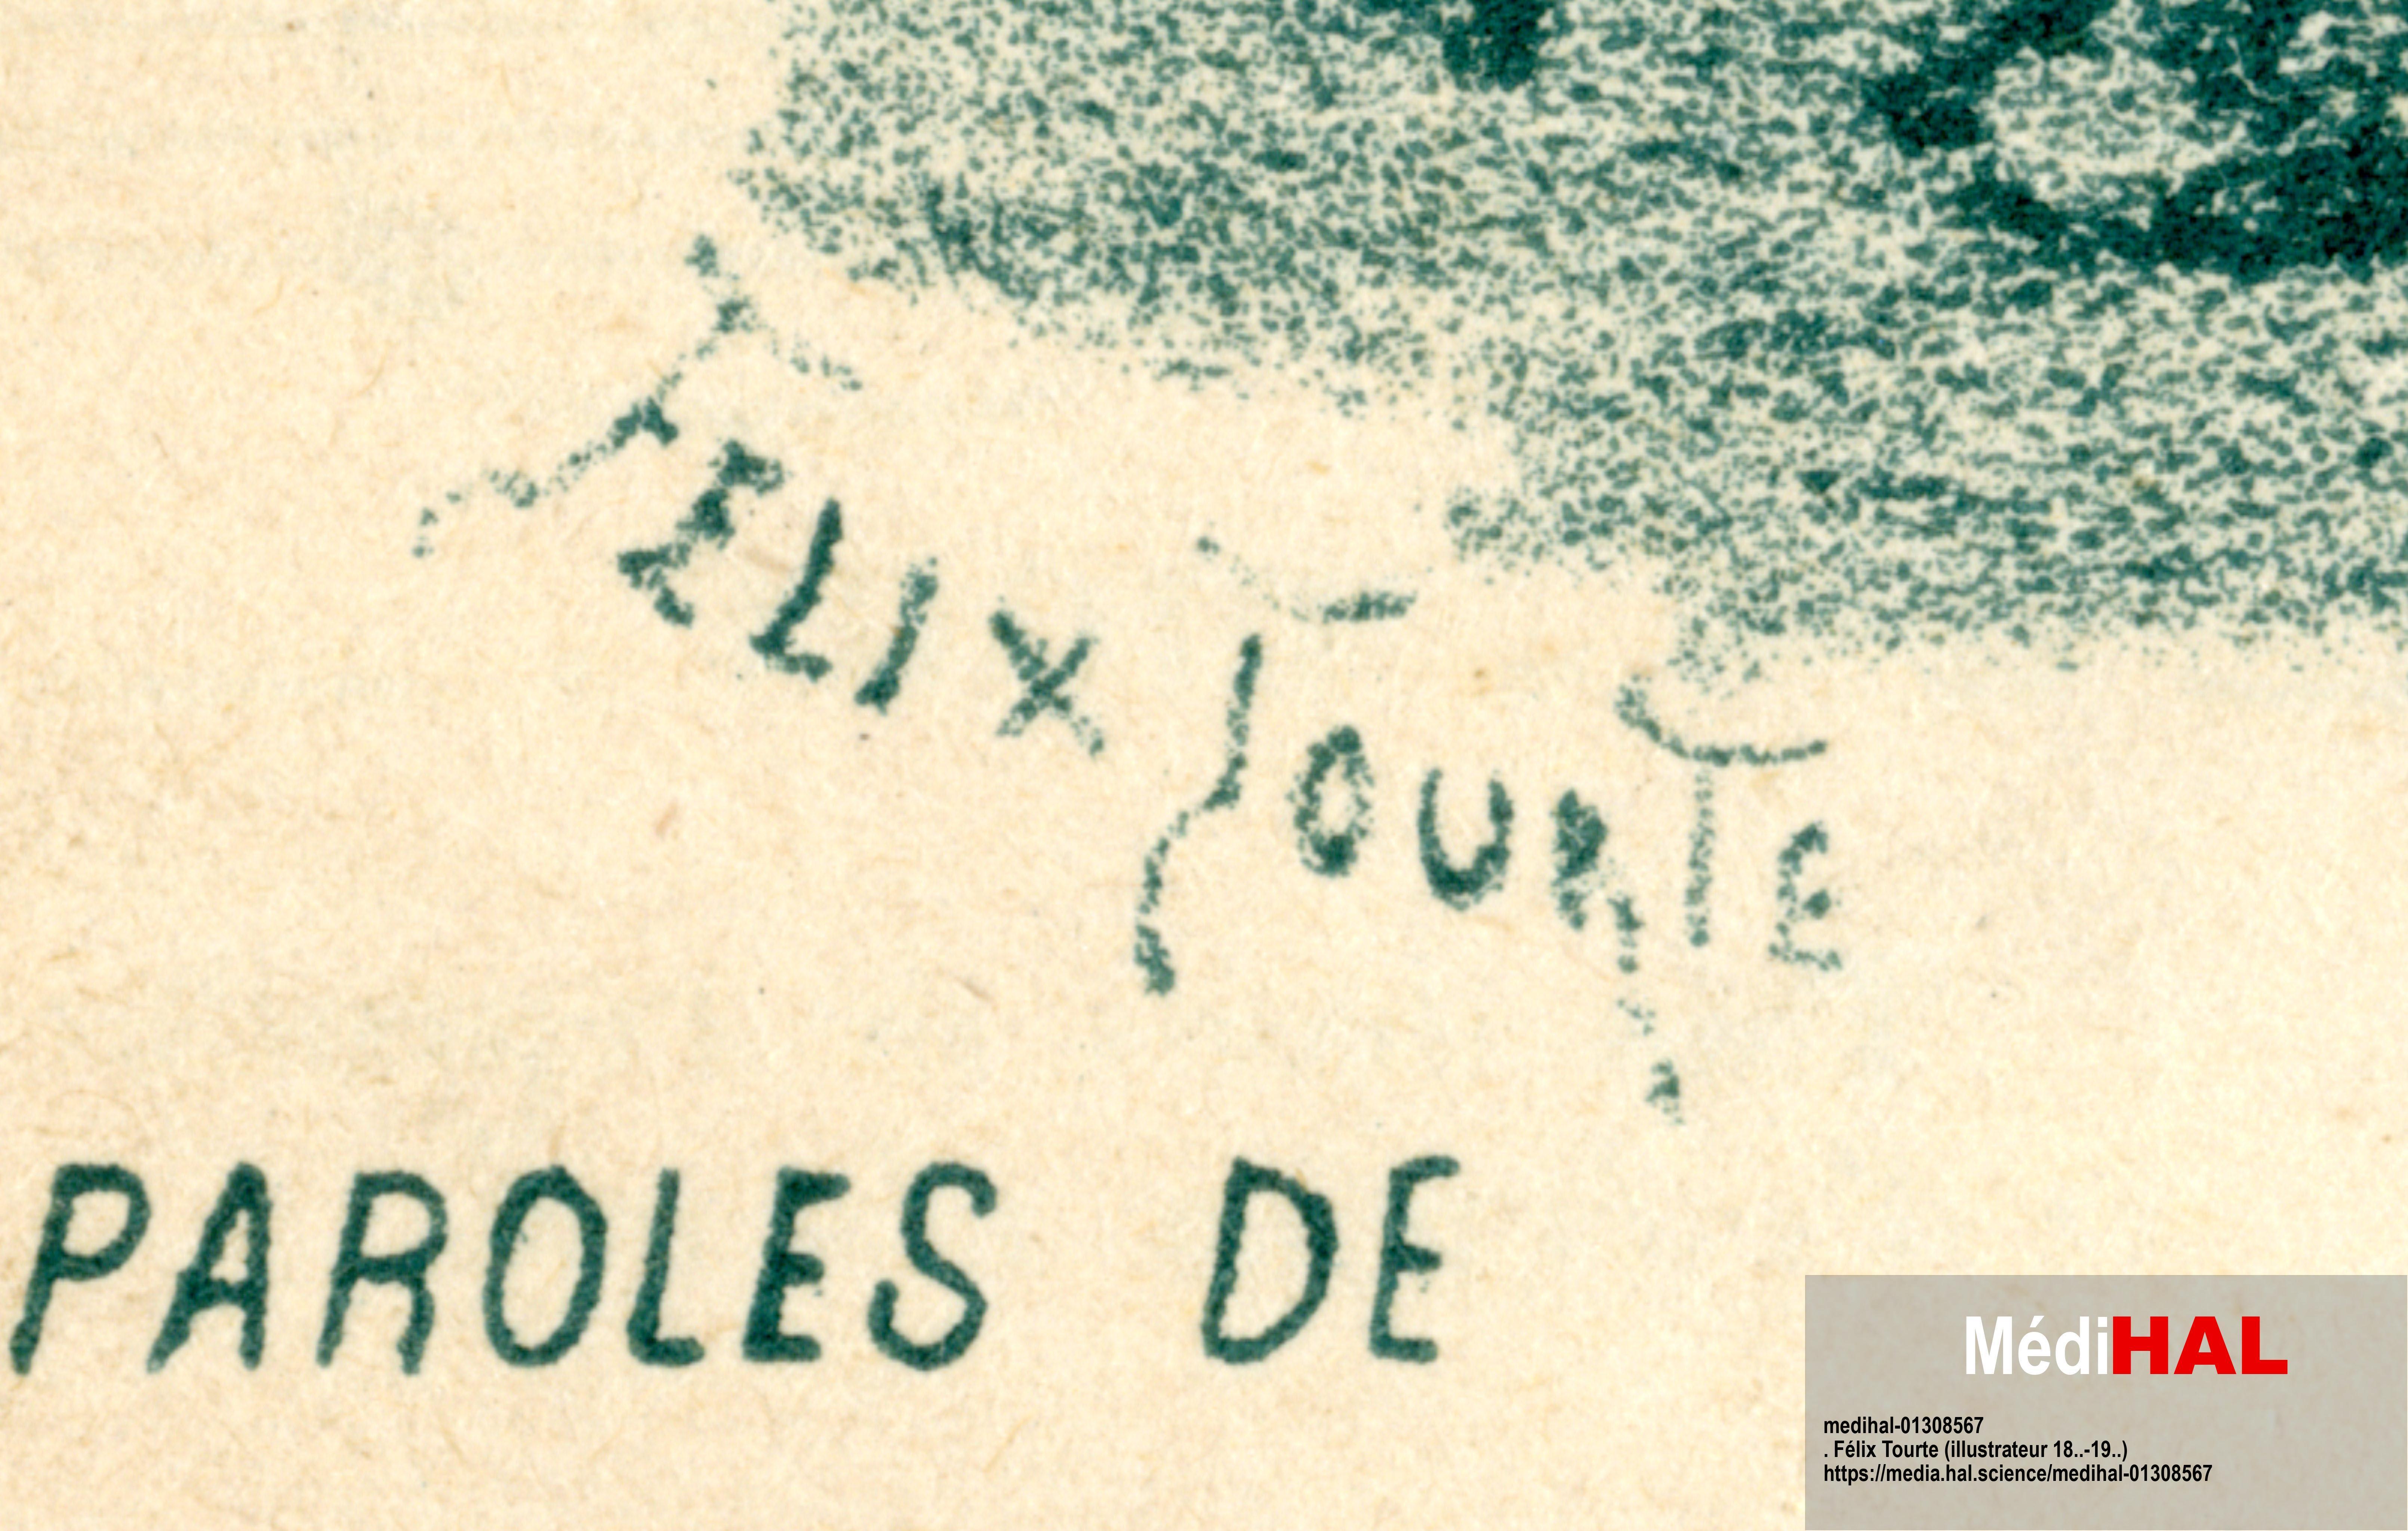
Signature of: félix théodore tourte